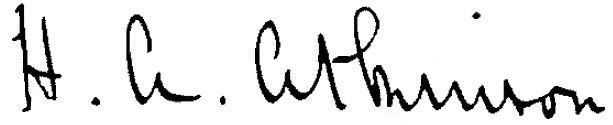
Signature of: harry atkinson